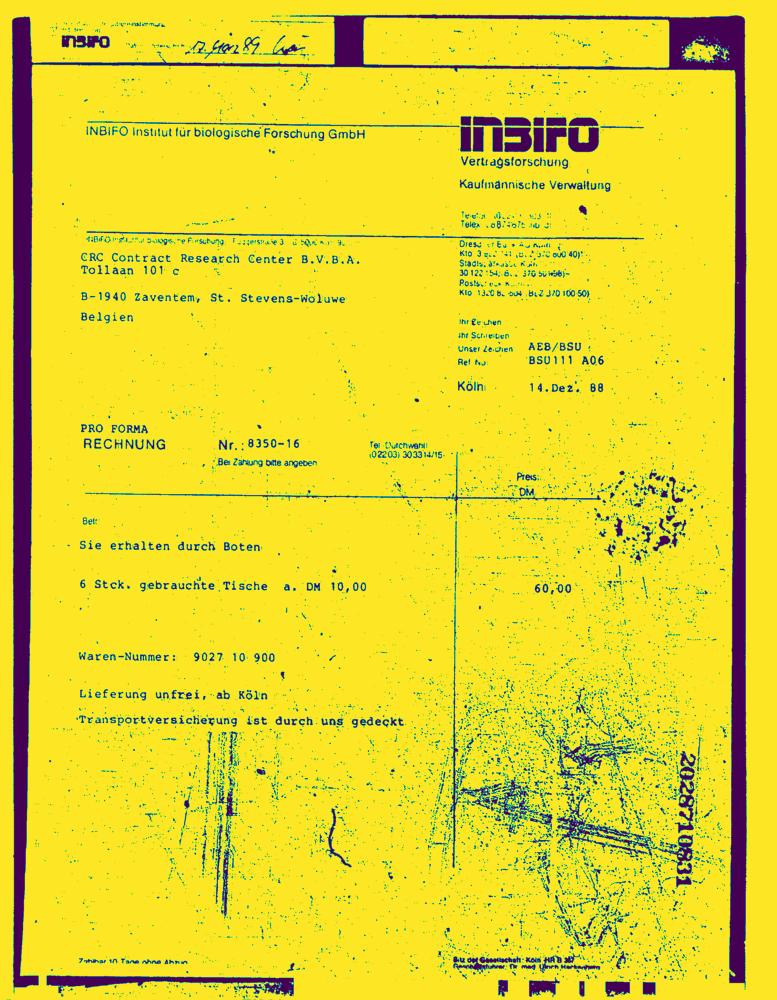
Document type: Invoice-Doc